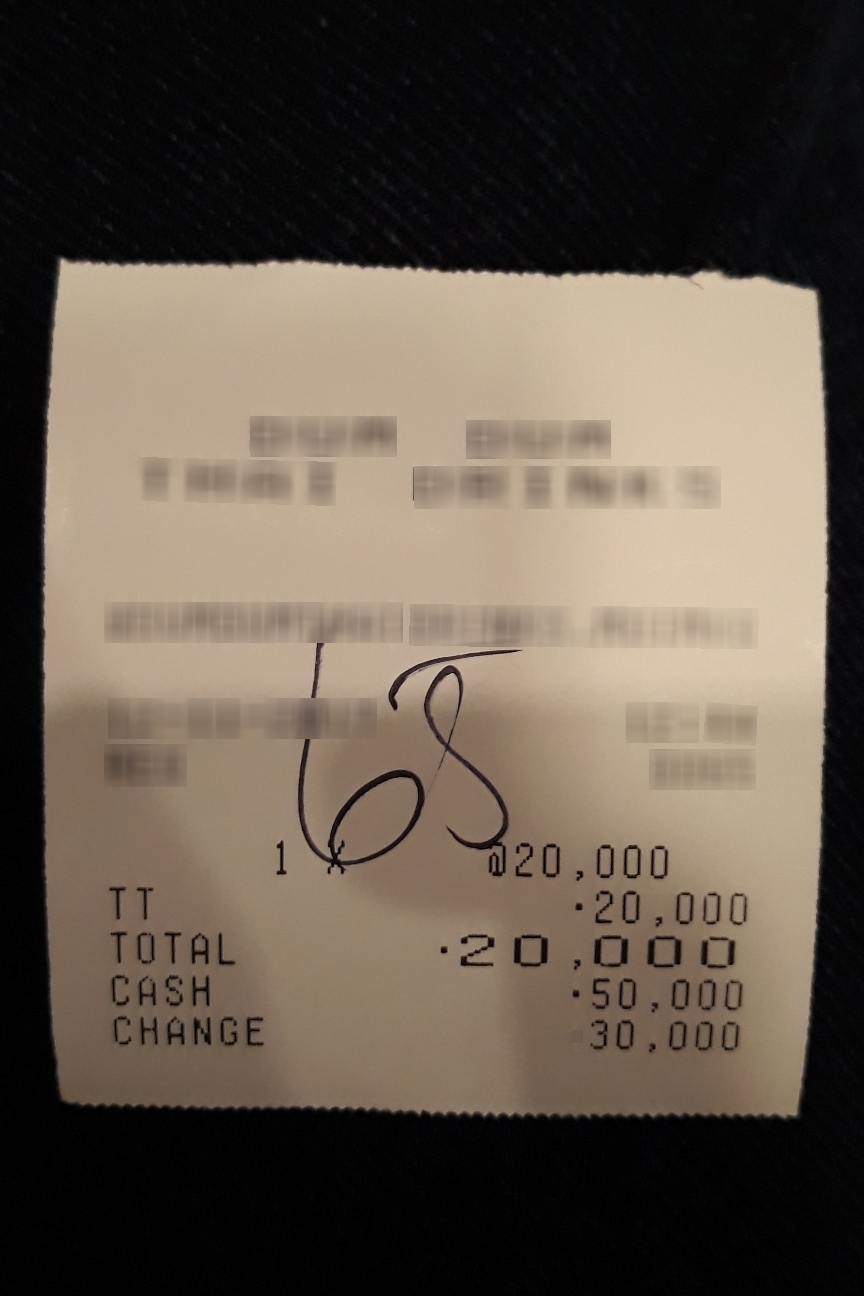
Extraction:
receipt: line_items: name: TT
price: 20,000
qty: 1
total: 20,000